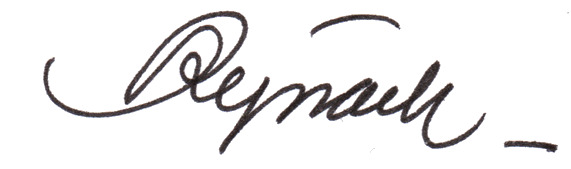
Signature of: eddy ryssack